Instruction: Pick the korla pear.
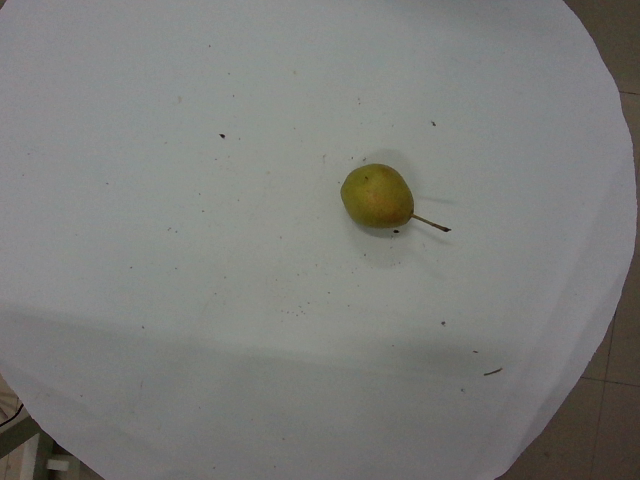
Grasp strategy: vertical